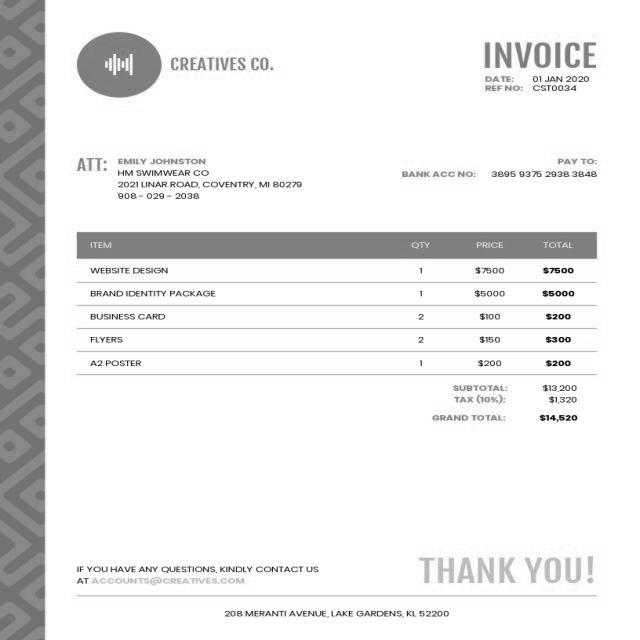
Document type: Invoice